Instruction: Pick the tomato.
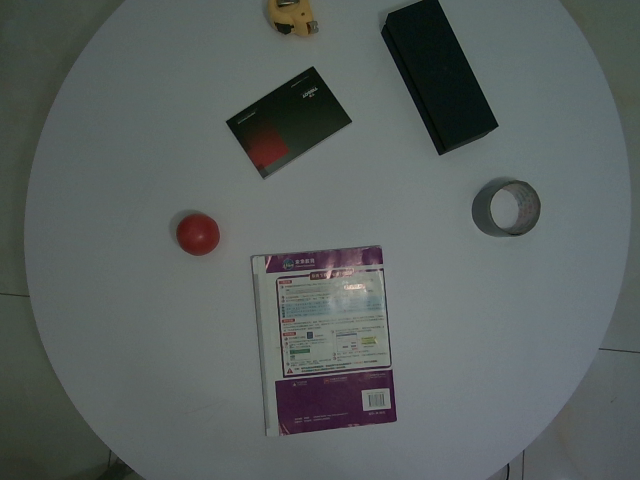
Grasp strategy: vertical